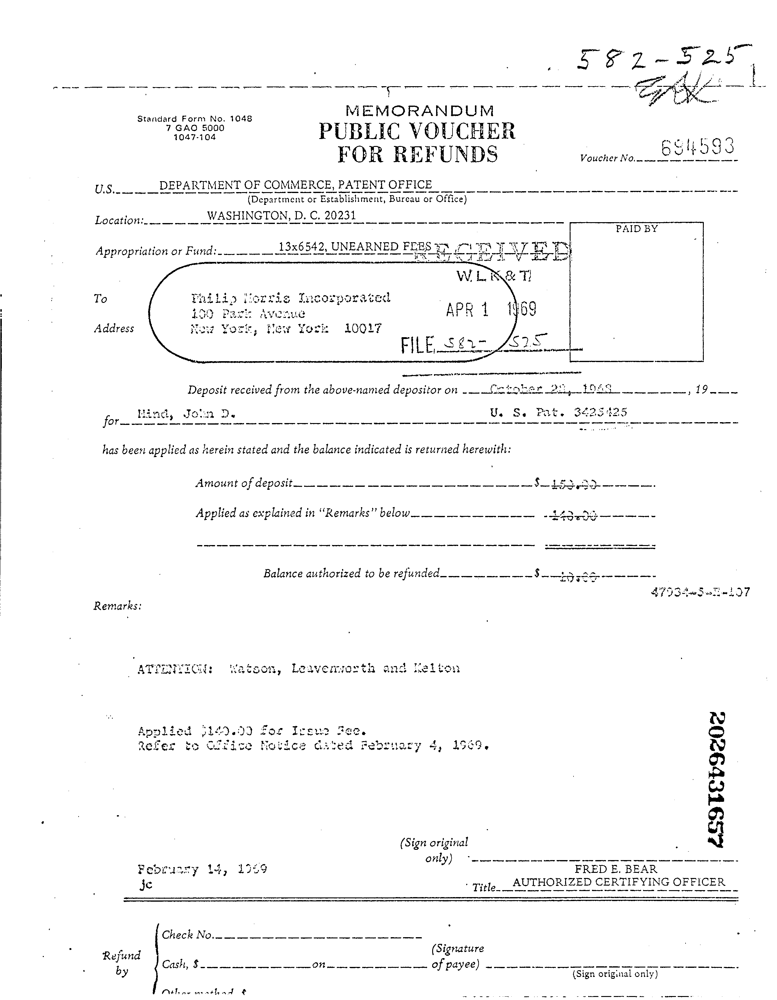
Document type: Invoice